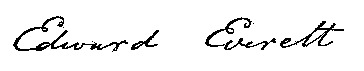
Signature of: edward everett